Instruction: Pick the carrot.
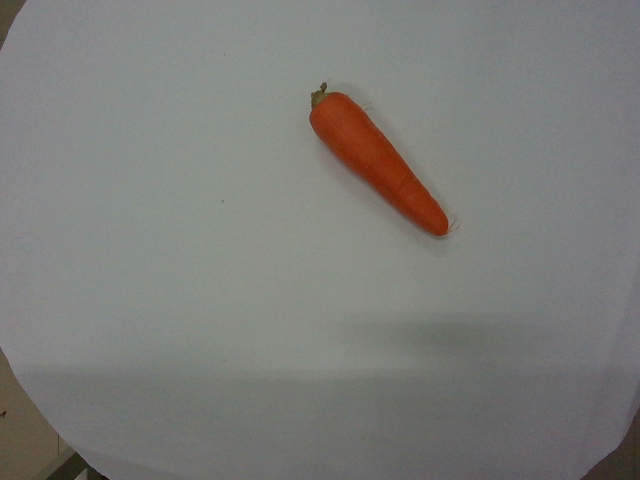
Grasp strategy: vertical